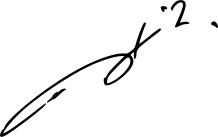
Signature of: ip kwok him